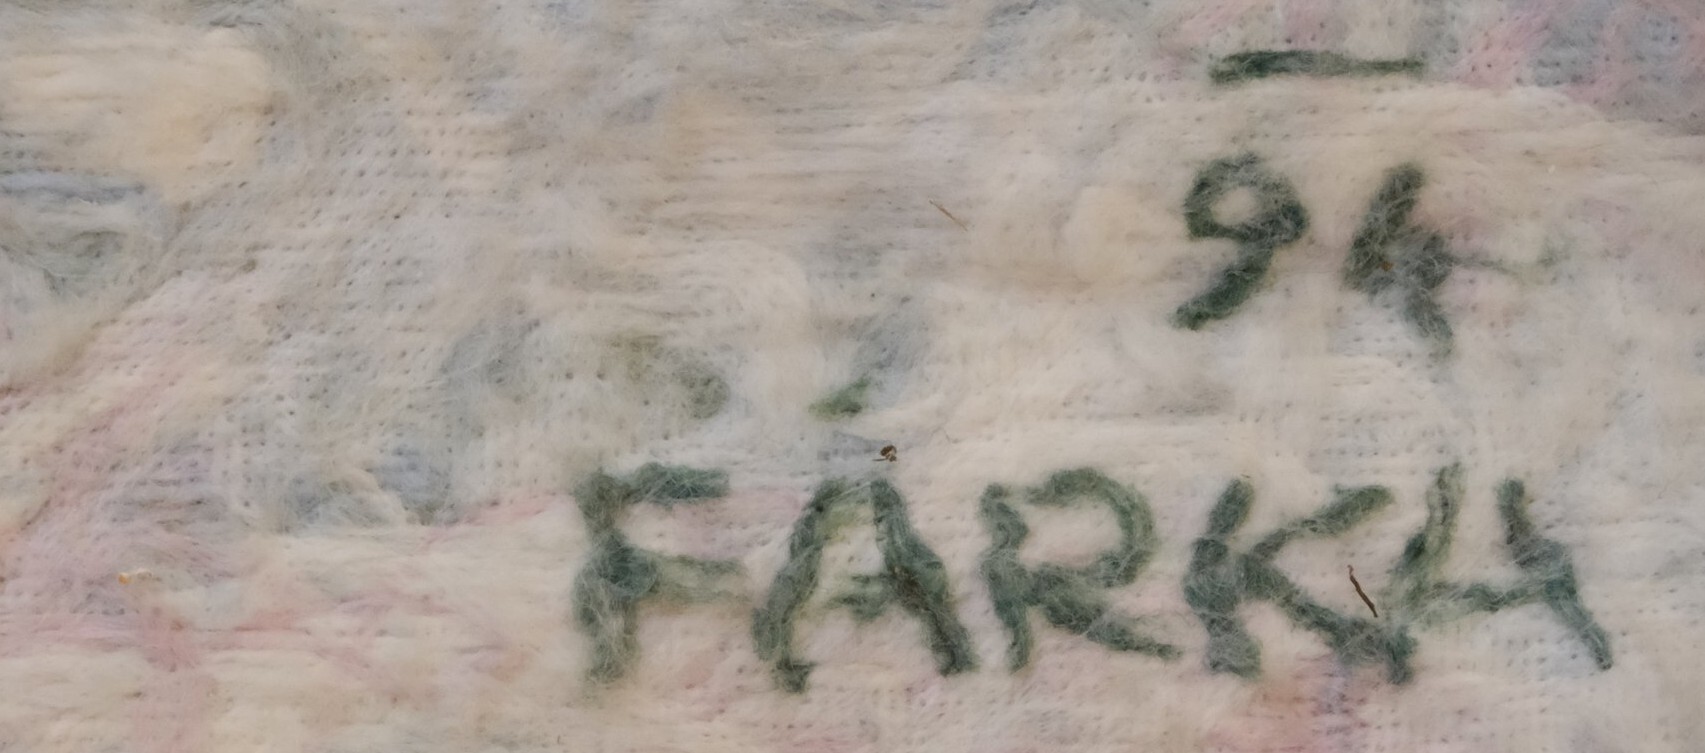
Signature of: lubomír fárka